Question: Talk about the condition:
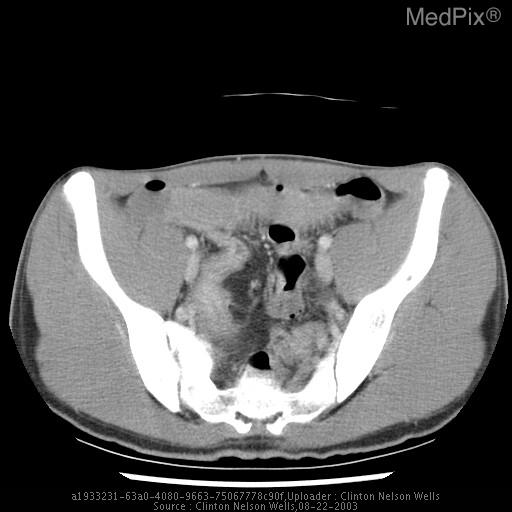
Answer: The disease is discussed as: Crohn’s disease is a transmural granulomatous inflammatory disease that can affect any part of the GI tract.  The peak incidence is between 20 and 40 years of age but many cases present in childhood (especially the early teenage years).

	Common presenting symptoms are abdominal pain and diarrhea but GI symptoms may be mild or absent.  Weight loss, growth failure, delayed puberty, or fever of unknown origin may be presenting complaint